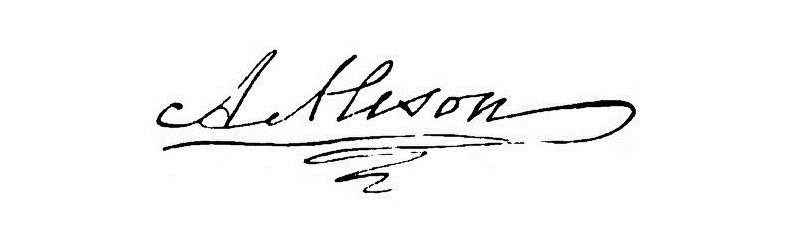
Signature of: sir archibald alison 1st baronet